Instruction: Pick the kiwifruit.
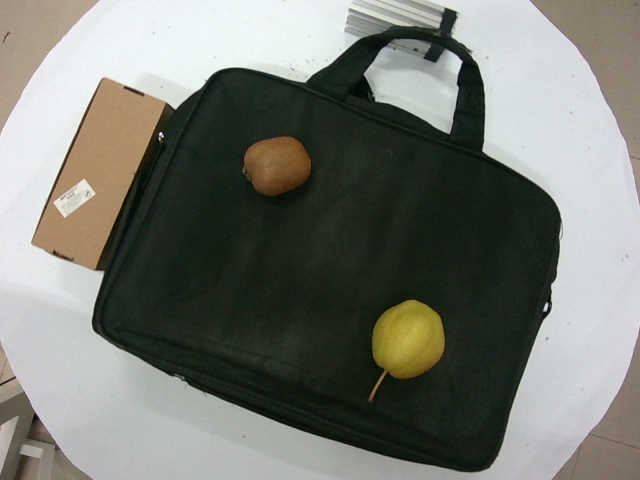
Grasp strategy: vertical